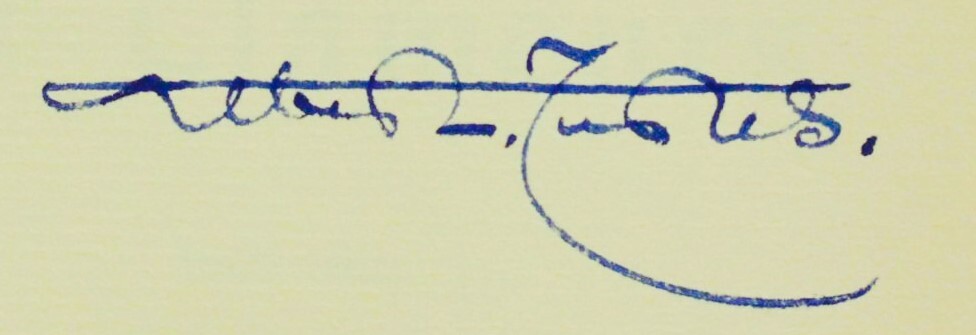
Signature of: albert tustes